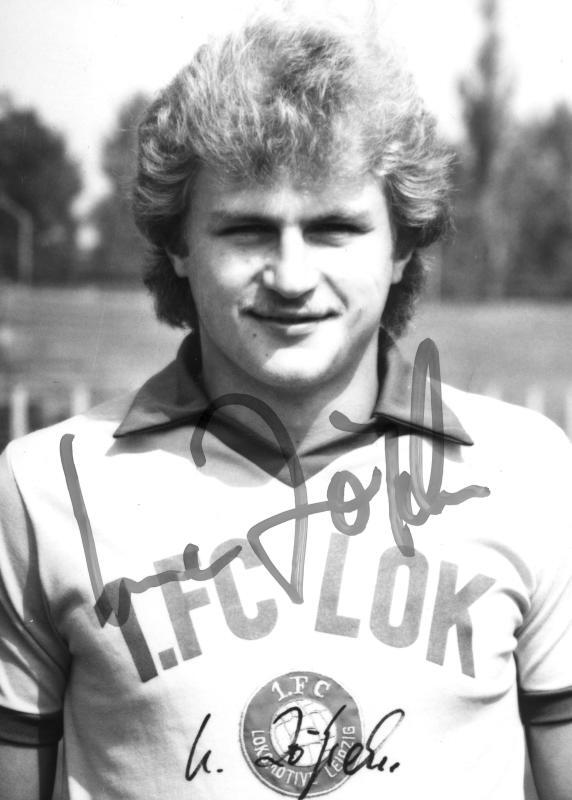
Signature of: uwe zötzsche